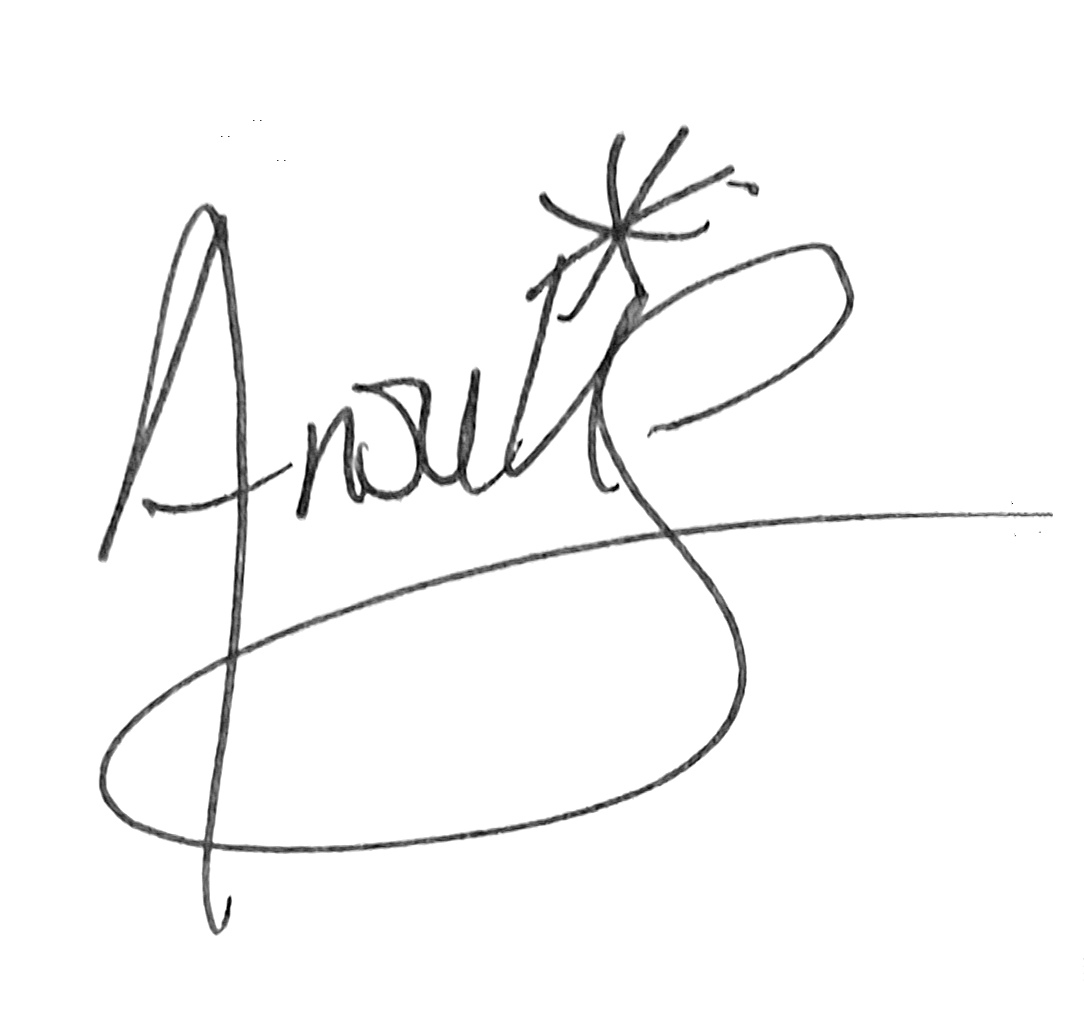
Signature of: q133868253